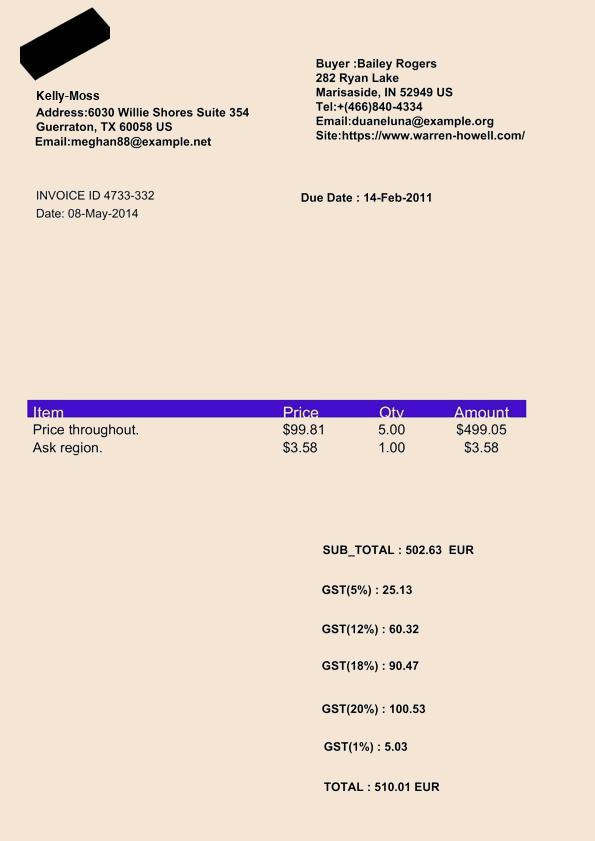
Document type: Invoice